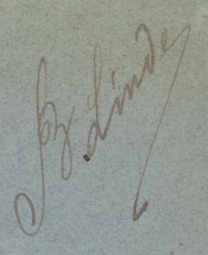
Signature of: bernhard linde